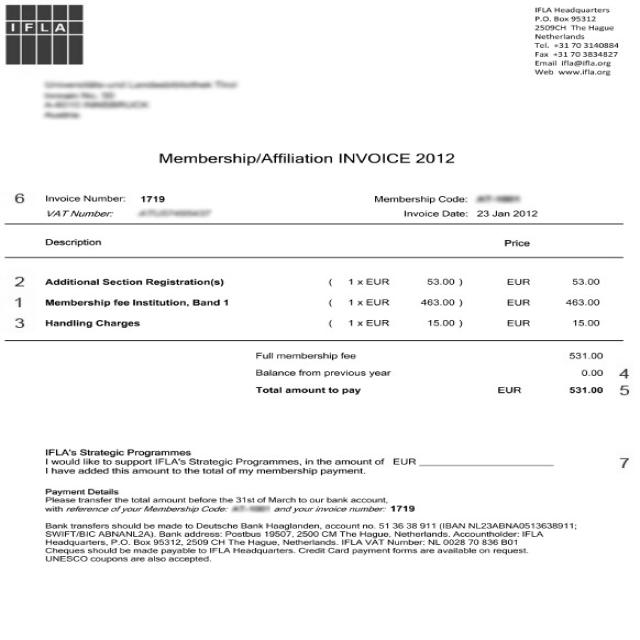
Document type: Invoice